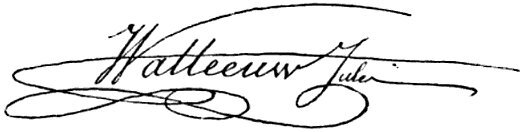
Signature of: jules watteeuw